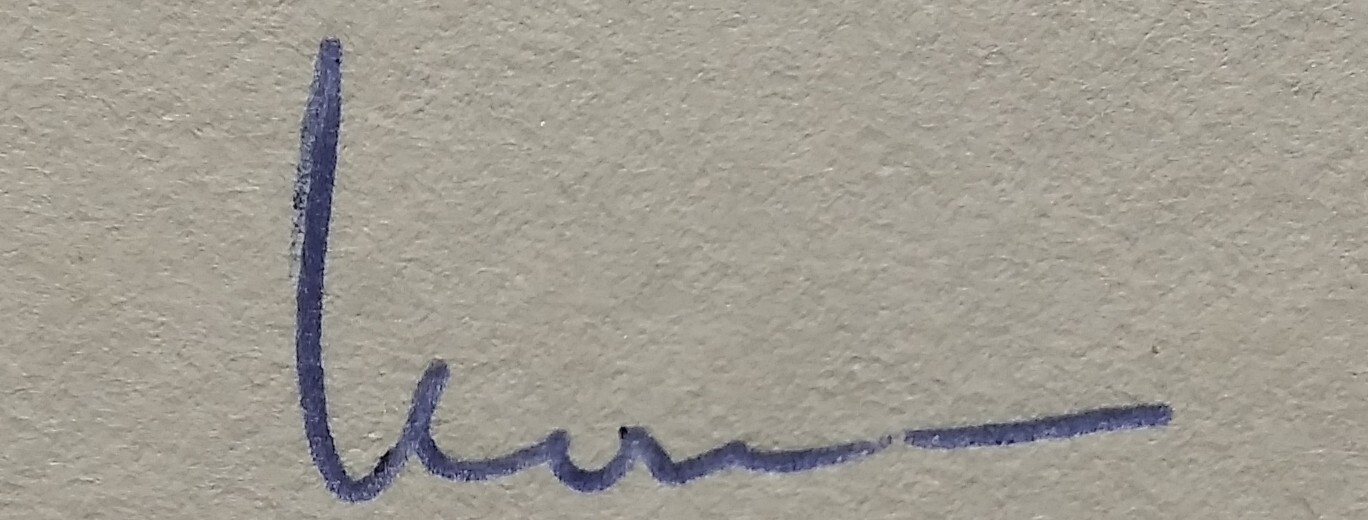
Signature of: norman cousins